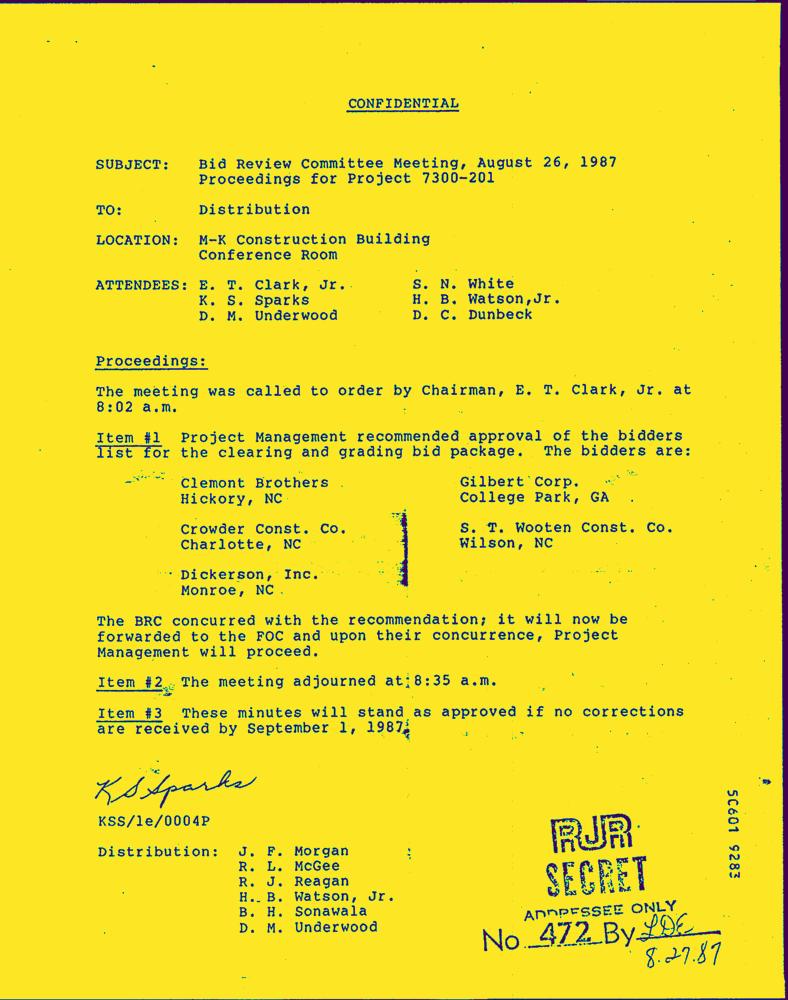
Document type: Letter-Doc